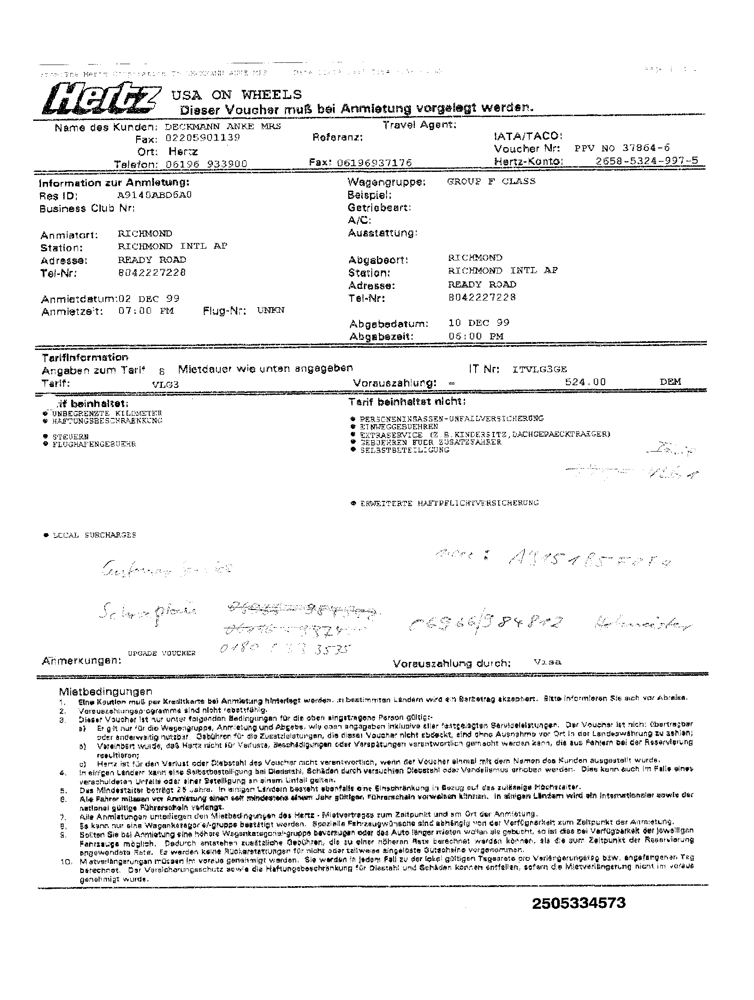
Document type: Invoice